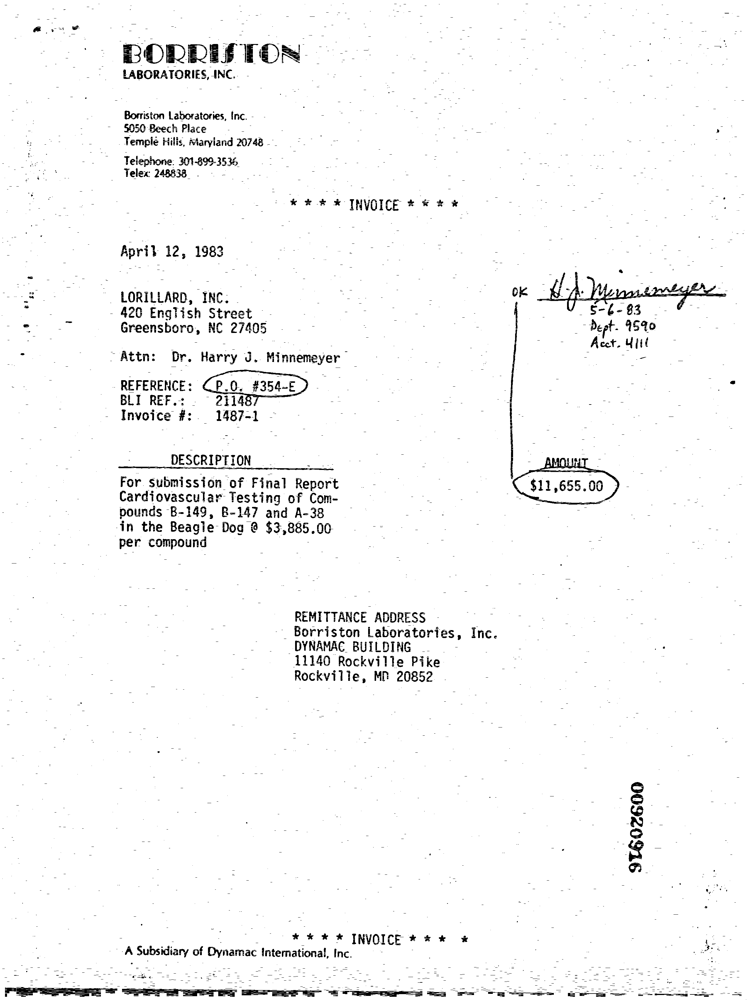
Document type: Invoice